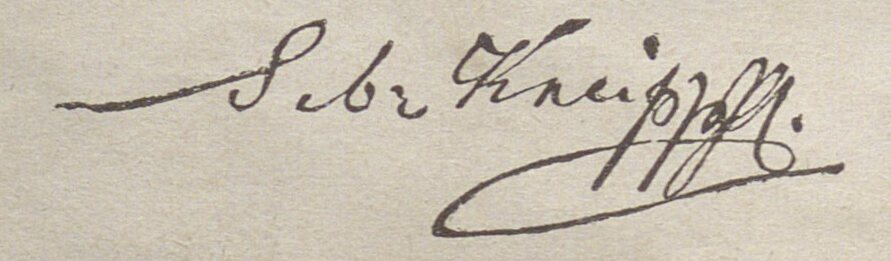
Signature of: sebastian kneipp